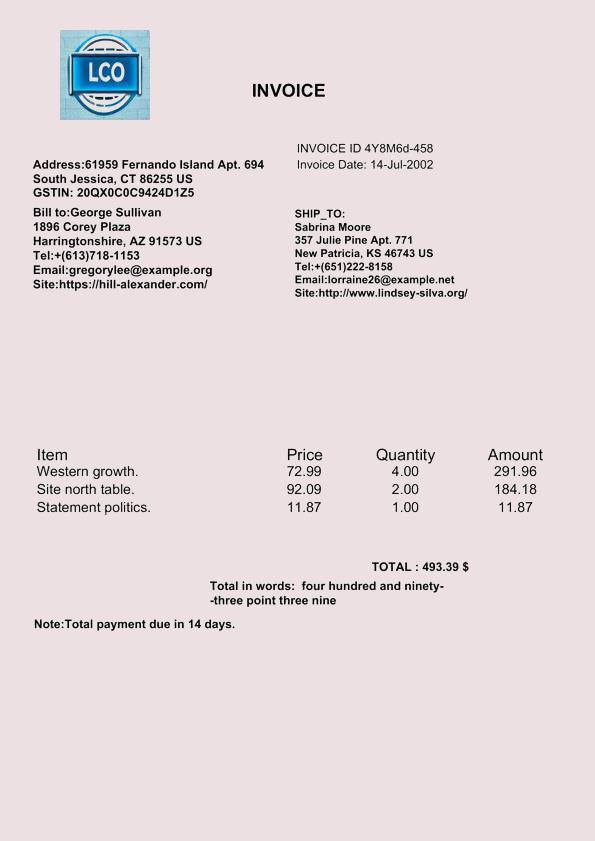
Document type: Invoice